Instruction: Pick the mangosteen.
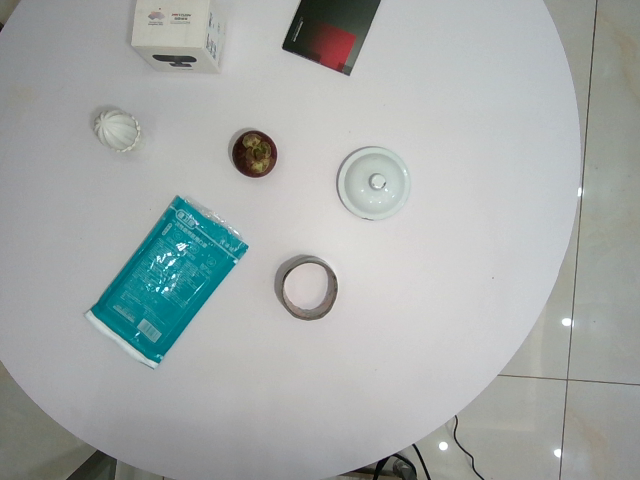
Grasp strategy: vertical